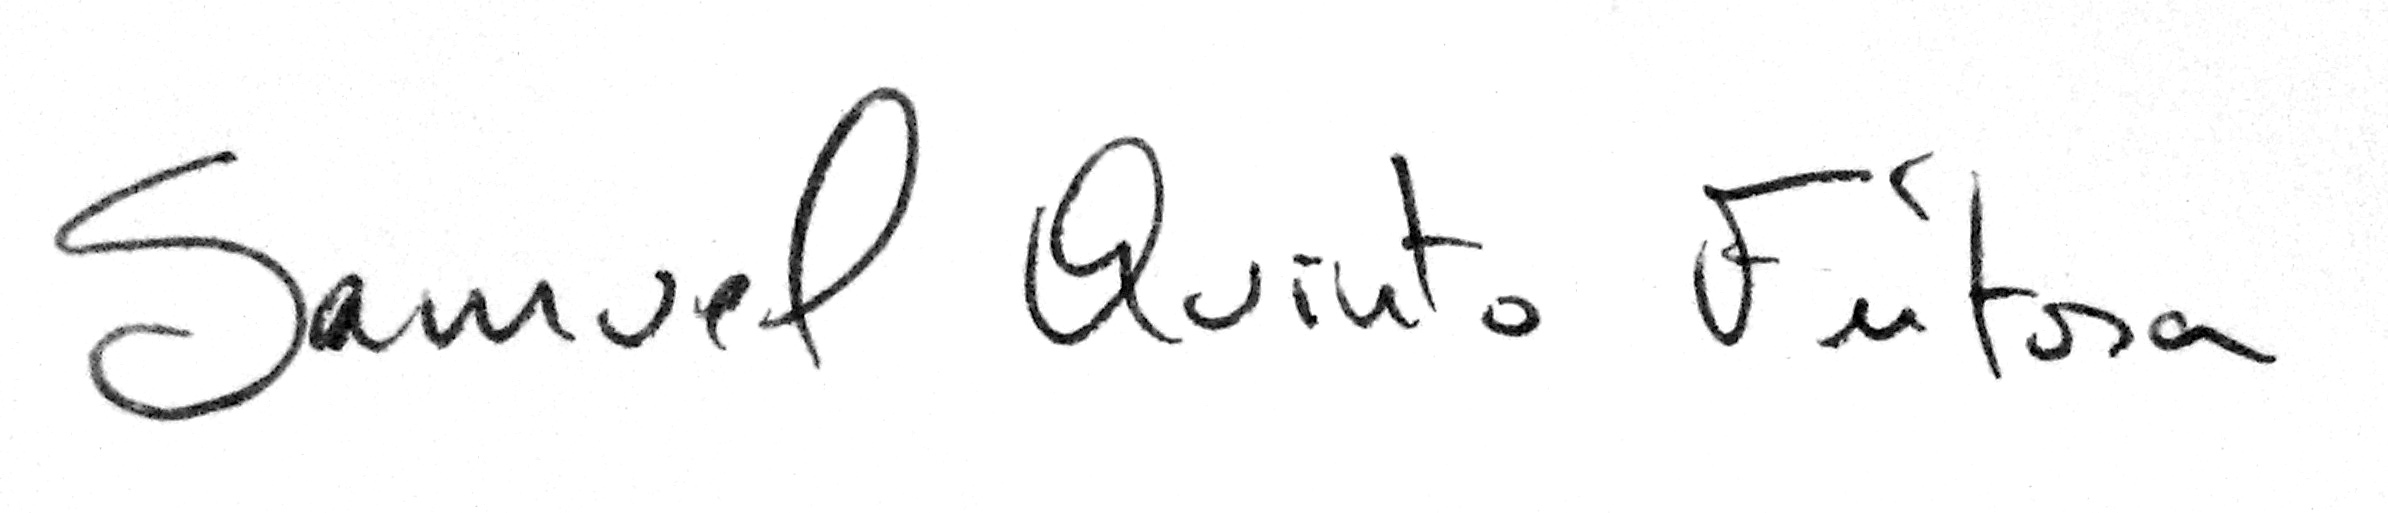
Signature of: samuel quinto